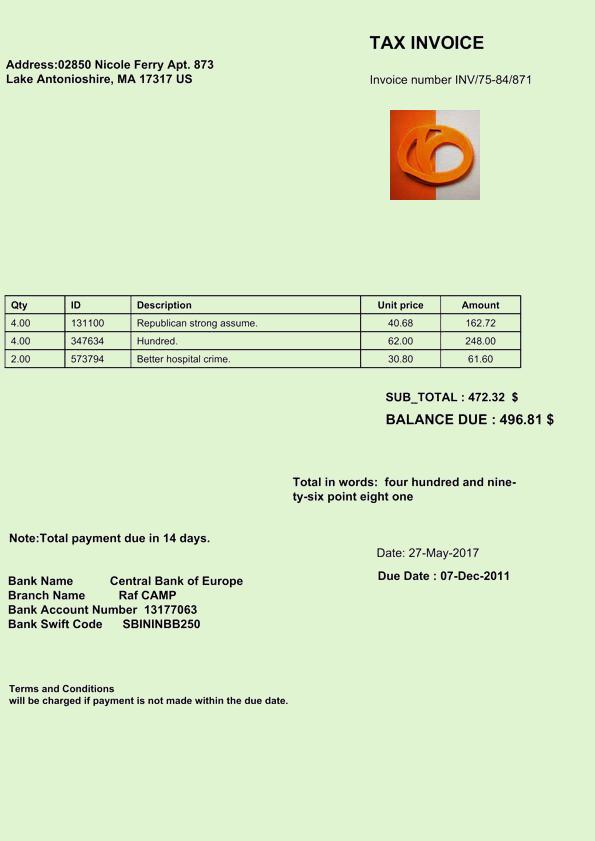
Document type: Invoice